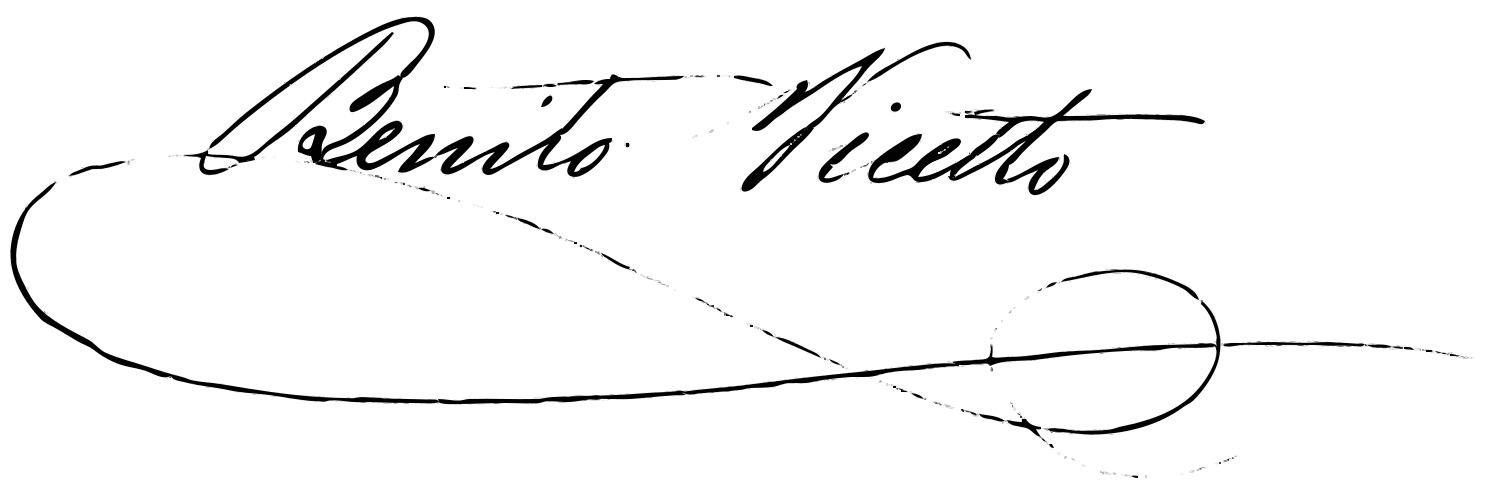
Signature of: benito vicetto pérez